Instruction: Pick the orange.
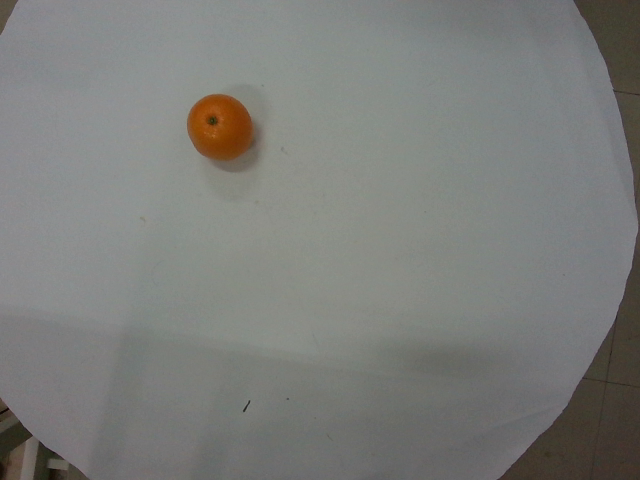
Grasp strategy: vertical